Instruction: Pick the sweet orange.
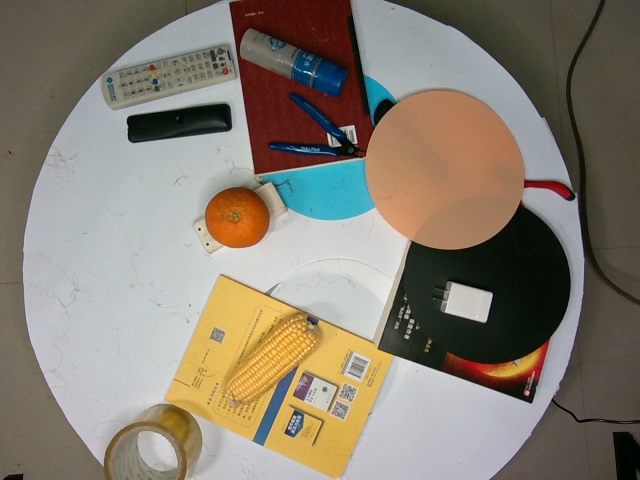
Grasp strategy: vertical